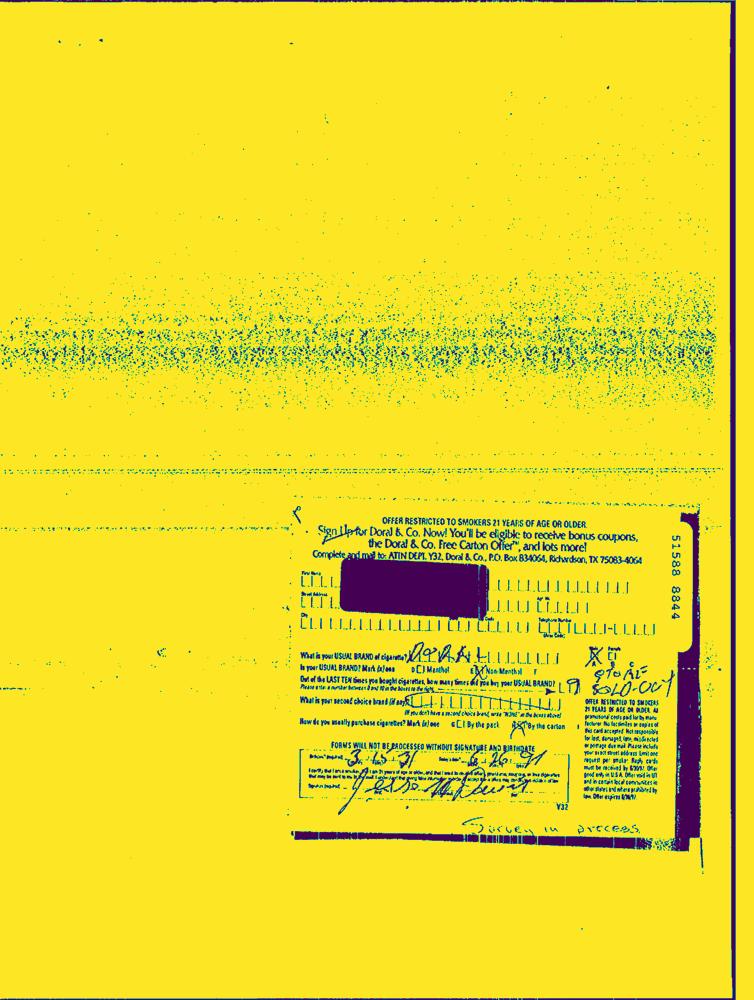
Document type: Hand-Written